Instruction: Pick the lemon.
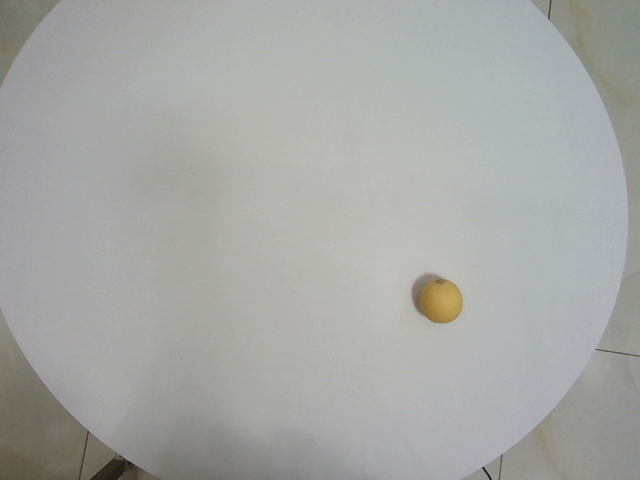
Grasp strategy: vertical